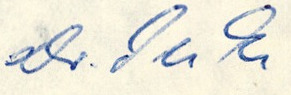
Signature of: werner teske